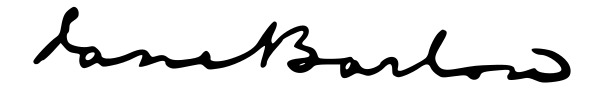
Signature of: jane barlow